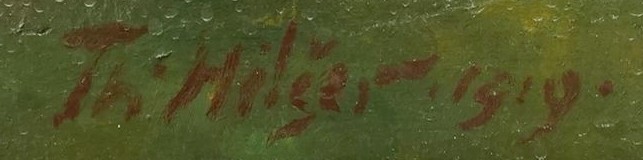
Signature of: theodor hilšer